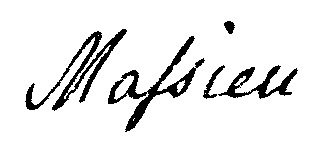
Signature of: jean baptiste massieu